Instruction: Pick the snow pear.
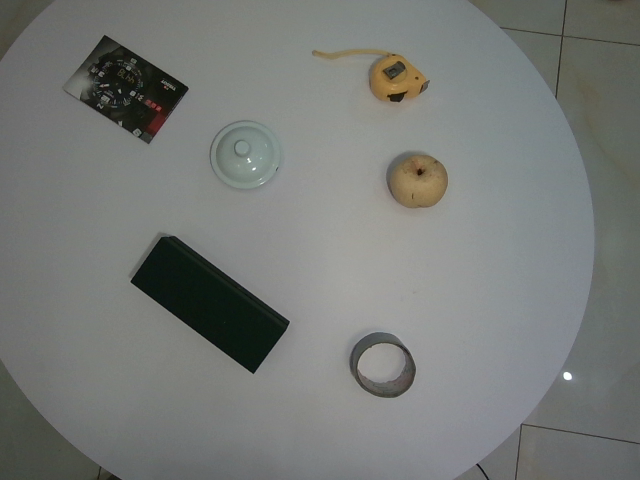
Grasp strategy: vertical